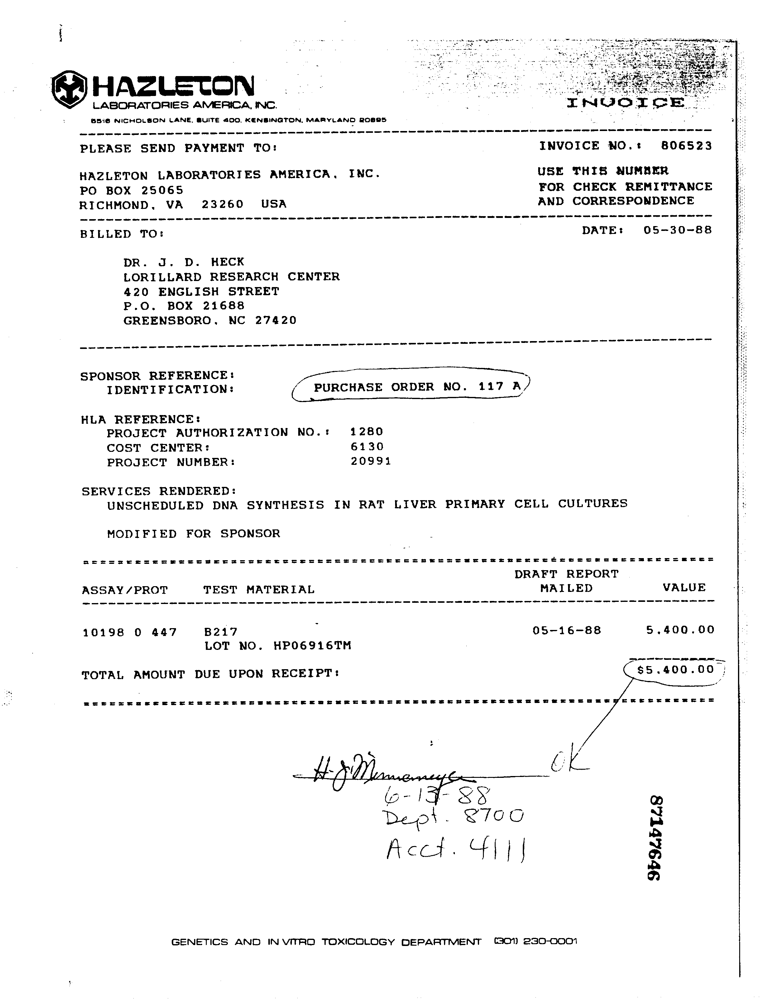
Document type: Invoice